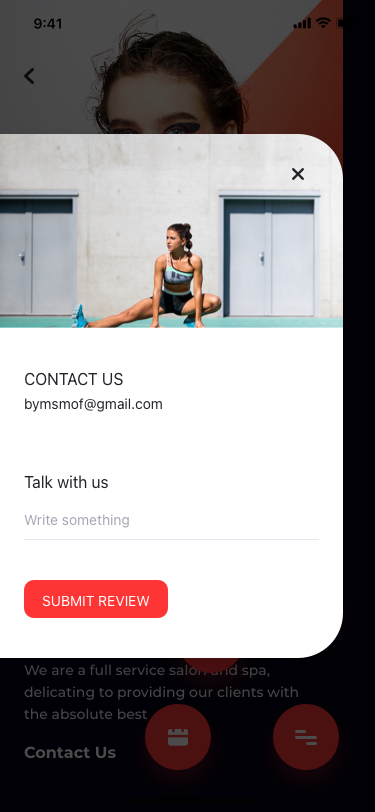
Text in this UI design:
SUBMIT REVIEW
CONTACT US
Talk with us
bymsmof@gmail.com
Write something